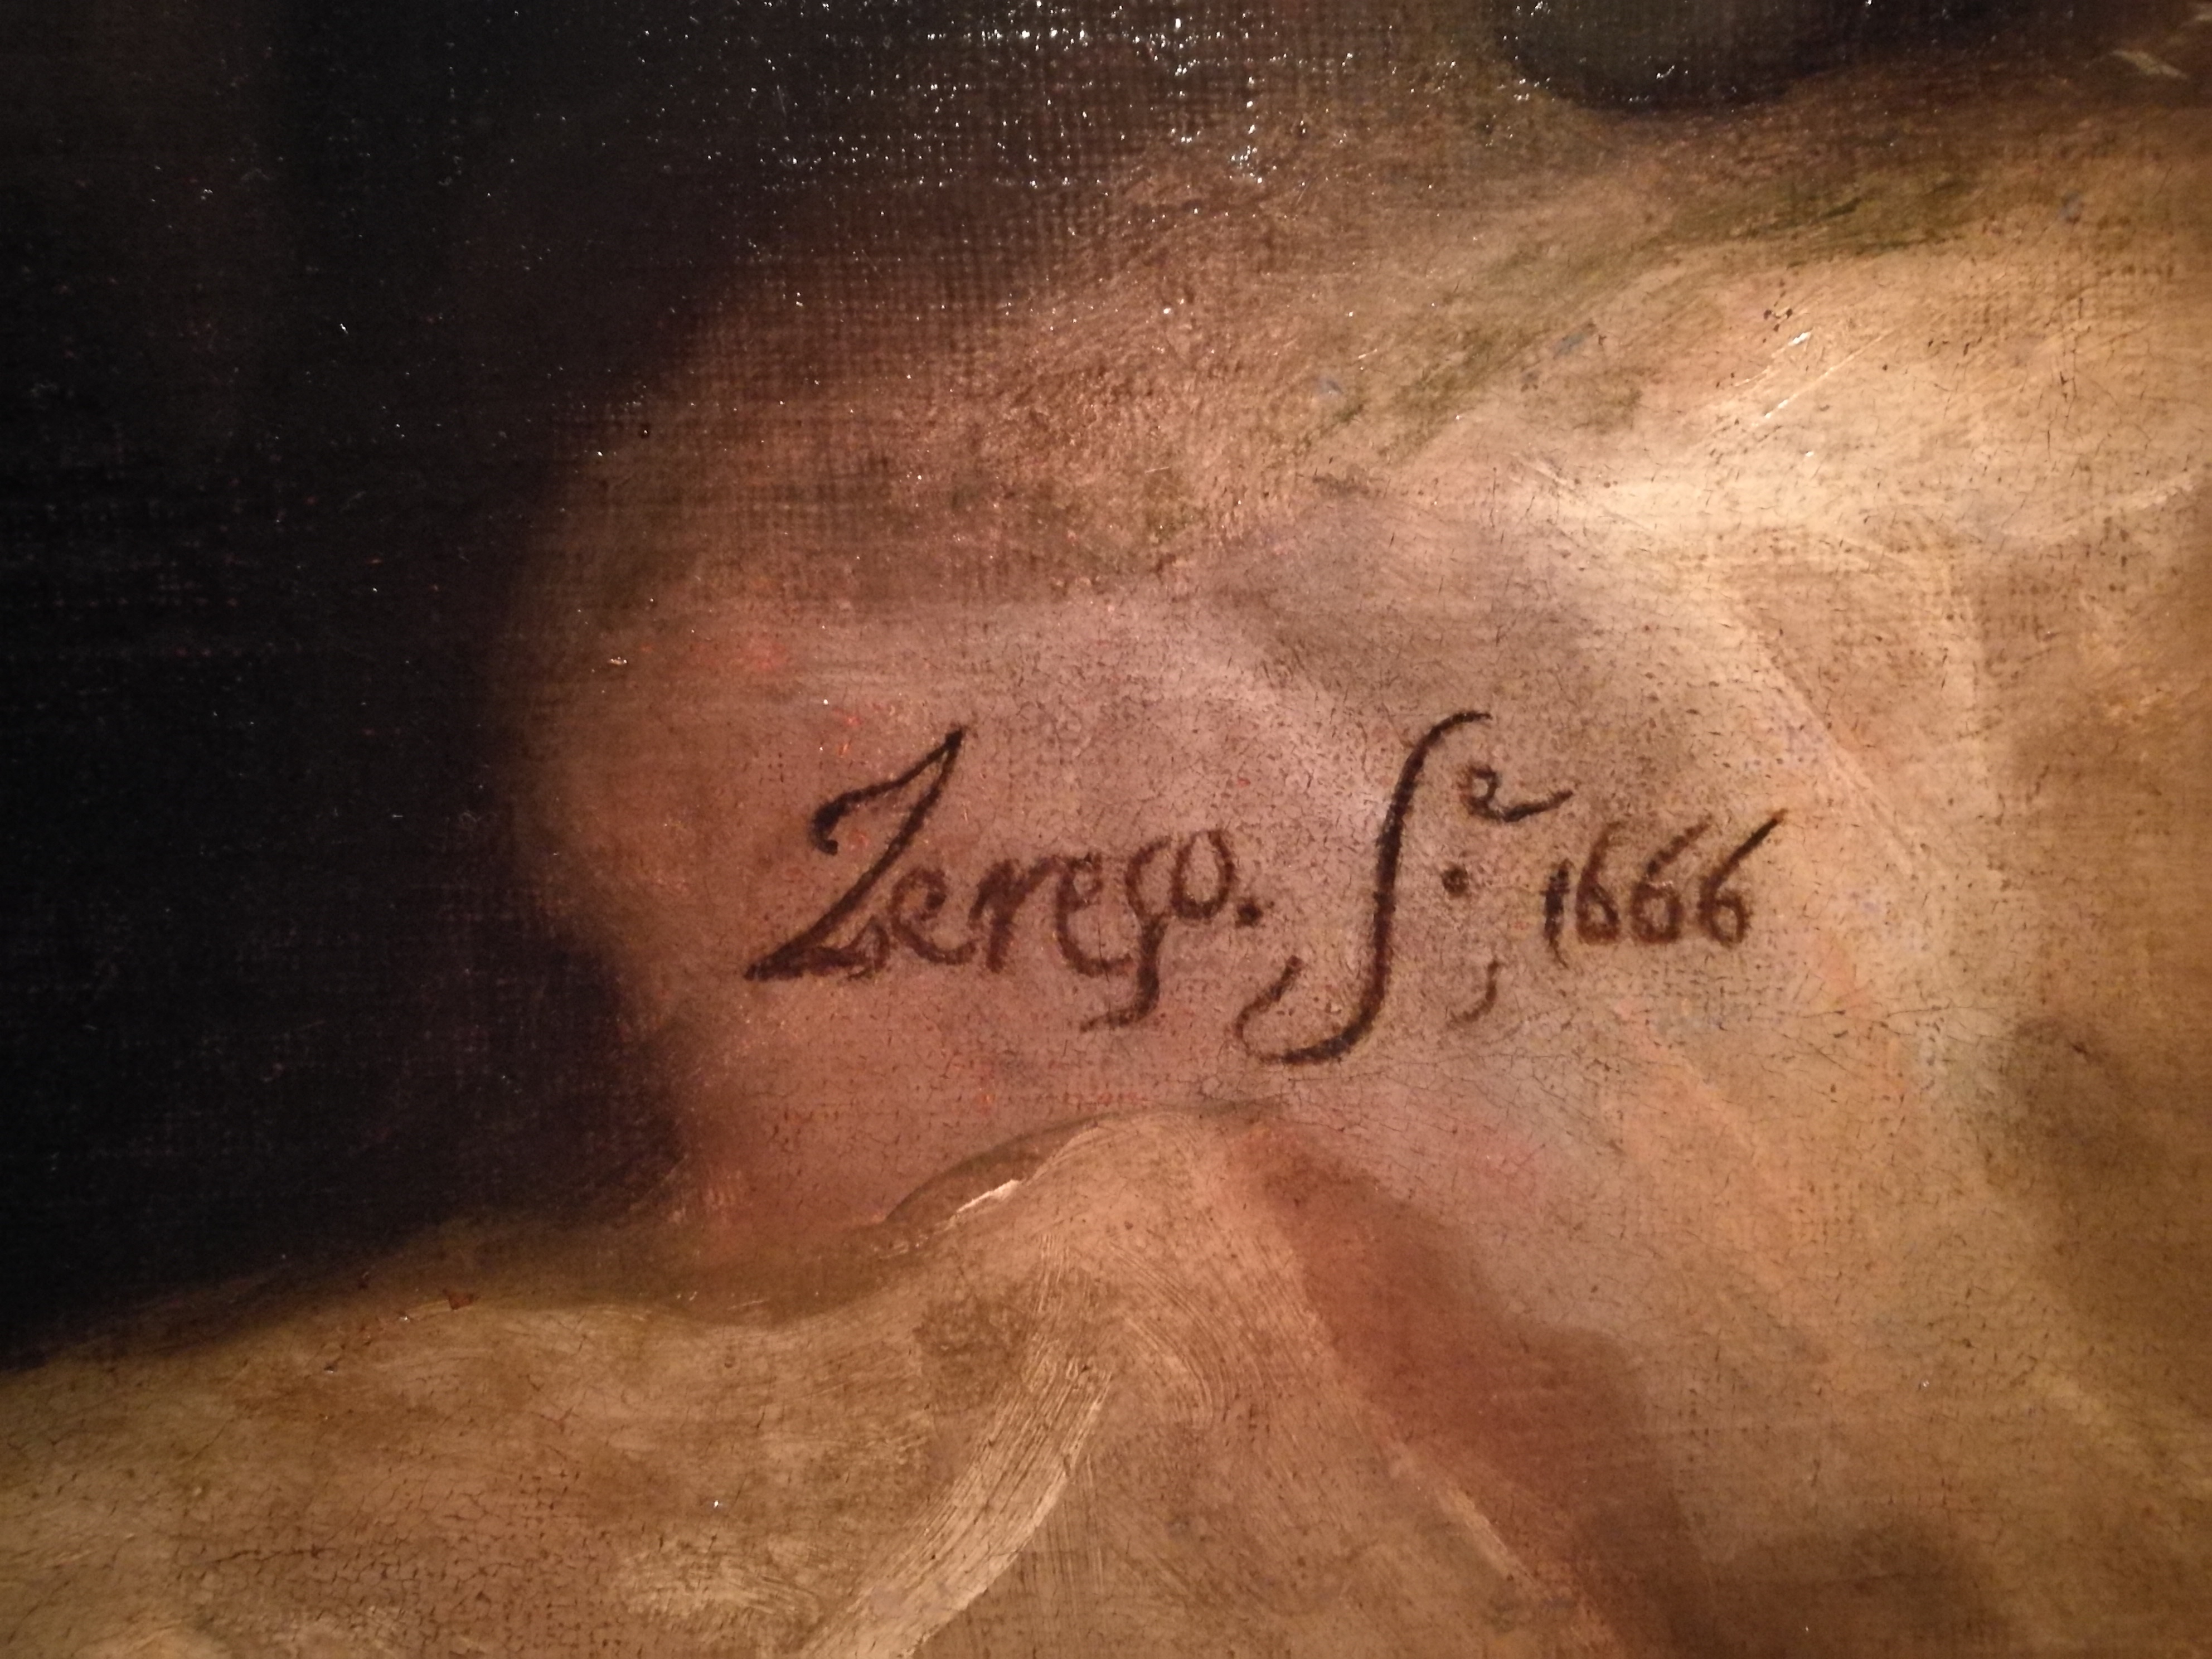
Signature of: mateo cerezo